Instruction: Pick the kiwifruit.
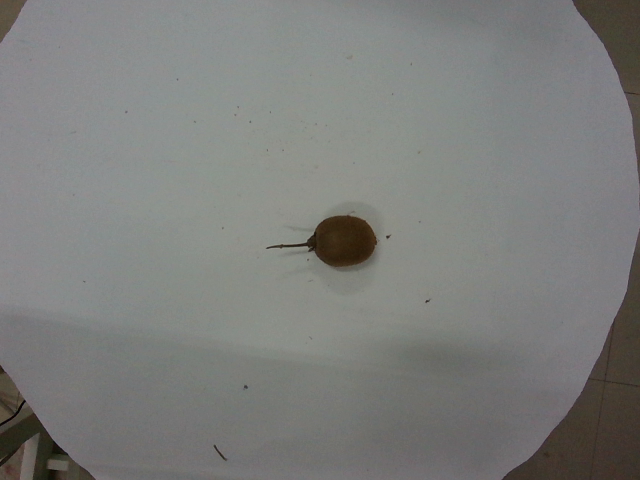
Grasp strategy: vertical